Question: Describe the condition in detail:
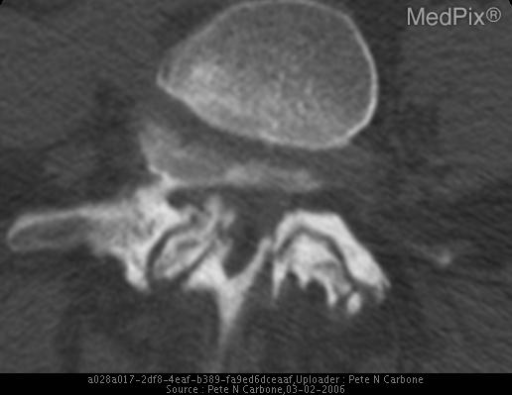
Answer: The disease is discussed as: The term spondylolisthesis originated in the 18th century.  In 1882, Franz Ludwig Neubebauer described spondylolisthesis in women who had died during labor due to difficulties resulting from narrow birth canals.  The word is of Greek origin, spondylo meaning spine and listhesis meaning slippage or slip.
Spondylolisthesis is defined as a displacement of a superior vertebra in relation to the inferior one.  The most common type of spondylolisthesis occurs due to fracture of the pars interarticularis, with L5/S1 being the most frequent level.  A grading system that is commonly used describes a grade 1 as displacement of 25% or less of the involved vertebra, grade 2 is displacement greater than 25% and up to 50%, grade 3 is displacement greater than 50% and up to 75% and grade 4 is greater than 75% displacement and up to 100% displacement.
Because spondylolisthesis typically occurs at levels below the spinal cord, the condition is rarely fatal.  However, besides low back pain, nerve root involvement is common, especially because of compression from the inferior articular process.  Other common presentations besides musculoskeletal pain and radiculopathy are related to degenerative disc disease and spinal stenosis when present.
As mentioned previously, there are different etiologies of spondylolisthesis.  The most common, occurring nearly 80% of the time, is type II, or spondylolytic spondylolisthesis (also known as isthmic).  This commonly follows spondylolysis, often as a result of athletic activity (common athletics include diving, gymnastics, and wrestling).  Type I is congenital, or dysplastic, and is a defect involving the facet joint that allows displacement.  Type III is due to degenerative changes and is common in older patients.  Type IV is traumatic and can be included in Type 2, but also includes trauma that causes displacement but that does not involve the pars interarticularis.  Lastly, type V is pathologic spondylolisthesis, such as displacement following a fracture due to a neoplasm.
Lateral radiographs are often excellent for diagnosing and grading sponylolisthesis, especially when the displacement is anterior/posterior.  Oblique views are also helpful to view the pars interarticularis, which is often described as a “Scotty dog” (the eye is the pedicle, the ear is the superior articular process, and a fracture of the par interarticularis is described as the collar and appears as a lucency).  CT imaging is often used to confirm the diagnosis as well as to better define bony defects, whether it be a fracture of the pars interarticularis, fractures elsewhere allowing displacement, or other bony anomalies.  MR imaging is used to image soft tissue, such as nerve root involvement, spinal stenosis, and disc disorders.
Spondylolisthesis is common; 5% of adults have a degree of displacement.  Spondylolysis involvement is twice as common in men compared to women, and etiologies such as dysplastic and degenerative are more common in women.  Eskimos have an incidence as high as 50% in adults for reasons unknown.
Treatments are typically performed by orthopedic surgeons or neurosurgeons when symptoms and disability are determined severe enough. Treatment includes fixation with hardware and fusion of the involved vertebra.  There are no interventional radiological treatments yet.